Question: What is the earliest payment due date mentioned in the document?
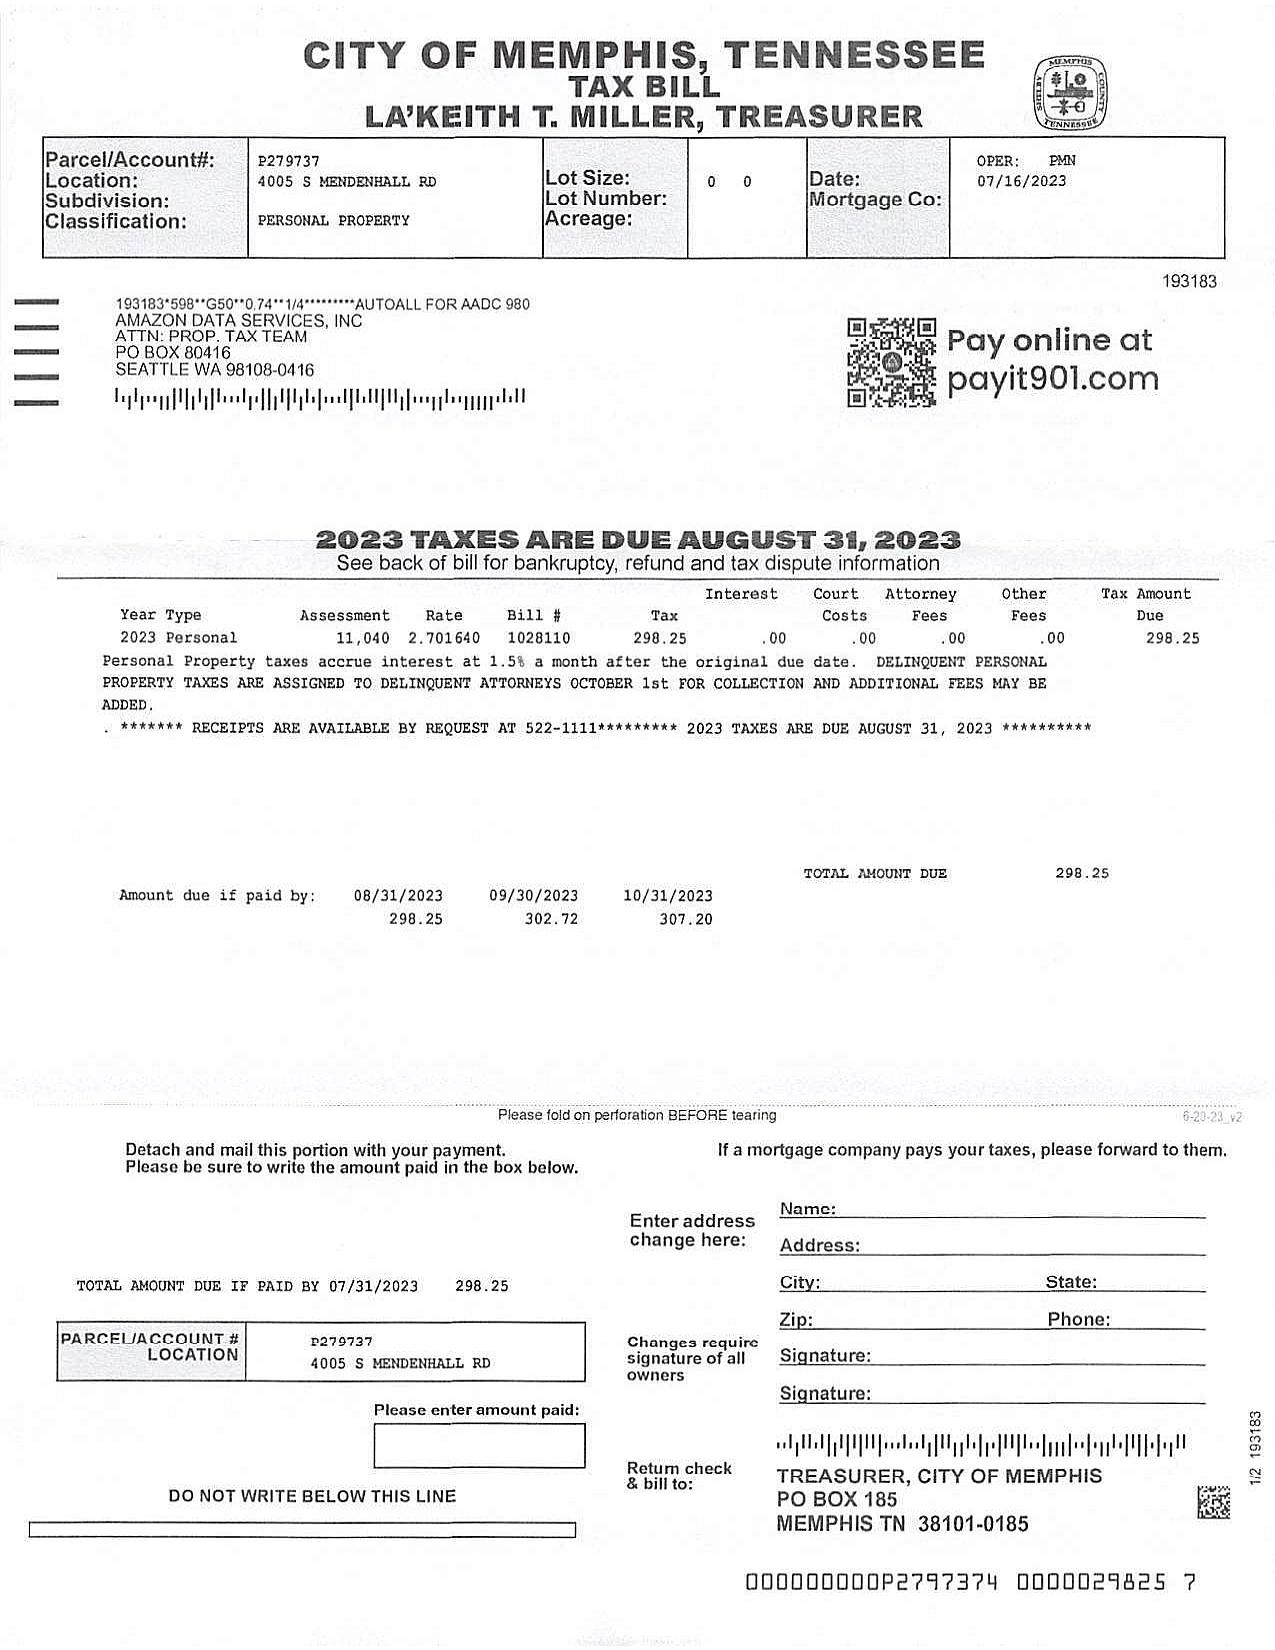
Answer: "8/31/23"